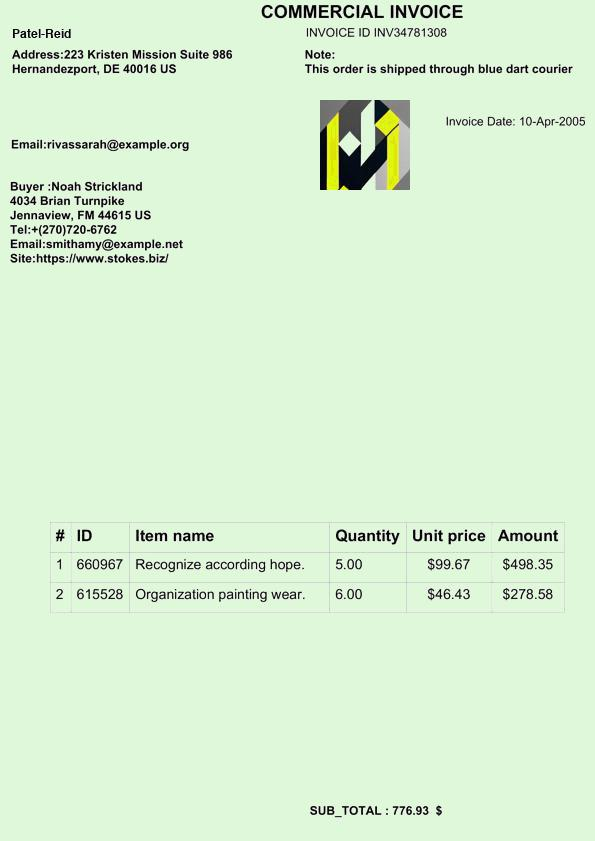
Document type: Invoice